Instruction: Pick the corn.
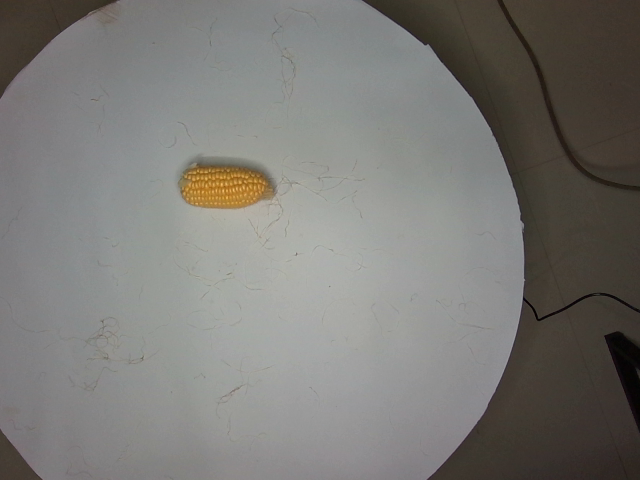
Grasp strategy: vertical